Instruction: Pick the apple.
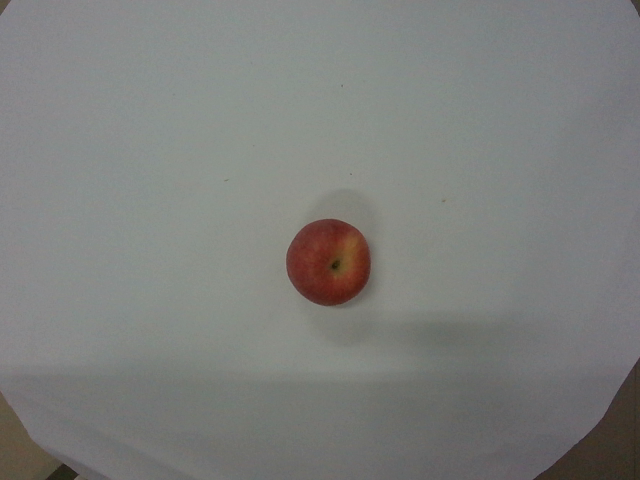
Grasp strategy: vertical